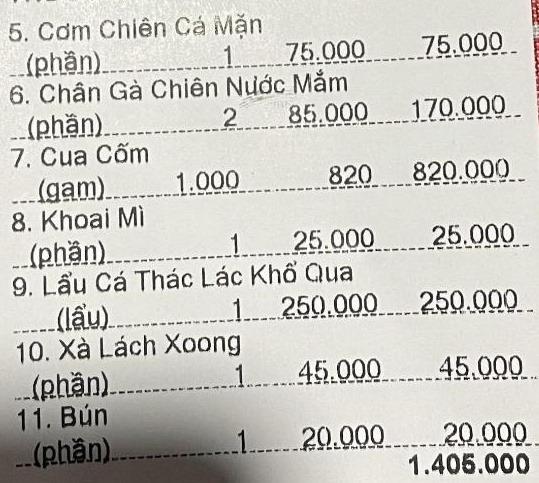
5. Cơm Chiên Cá Mặn
(phần).................... 1 75.000 75.000

6. Chân Gà Chiên Nước Mắm
(phần).................... 2 85.000 170.000

7. Cua Cốm
(gam)................... 1.000 820 820.000

8. Khoai Mì
(phần).................... 1 25.000 25.000

9. Lẩu Cá Thác Lác Khổ Qua
(lẩu)..................... 1 250.000 250.000

10. Xà Lách Xoong
(phần).................... 1 45.000 45.000

11. Bún
(phần).................... 1 20.000 20.000
1.405.000